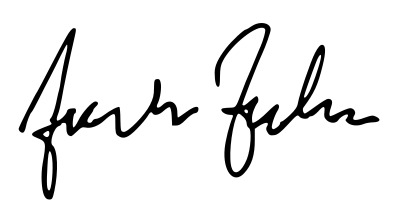
Signature of: jacek żalek